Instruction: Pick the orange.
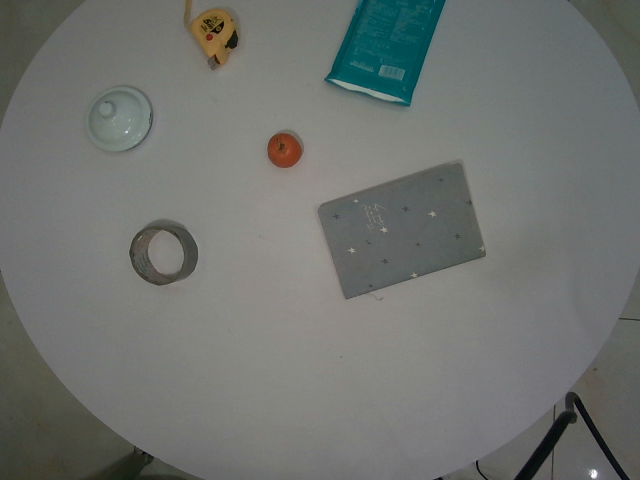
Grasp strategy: vertical